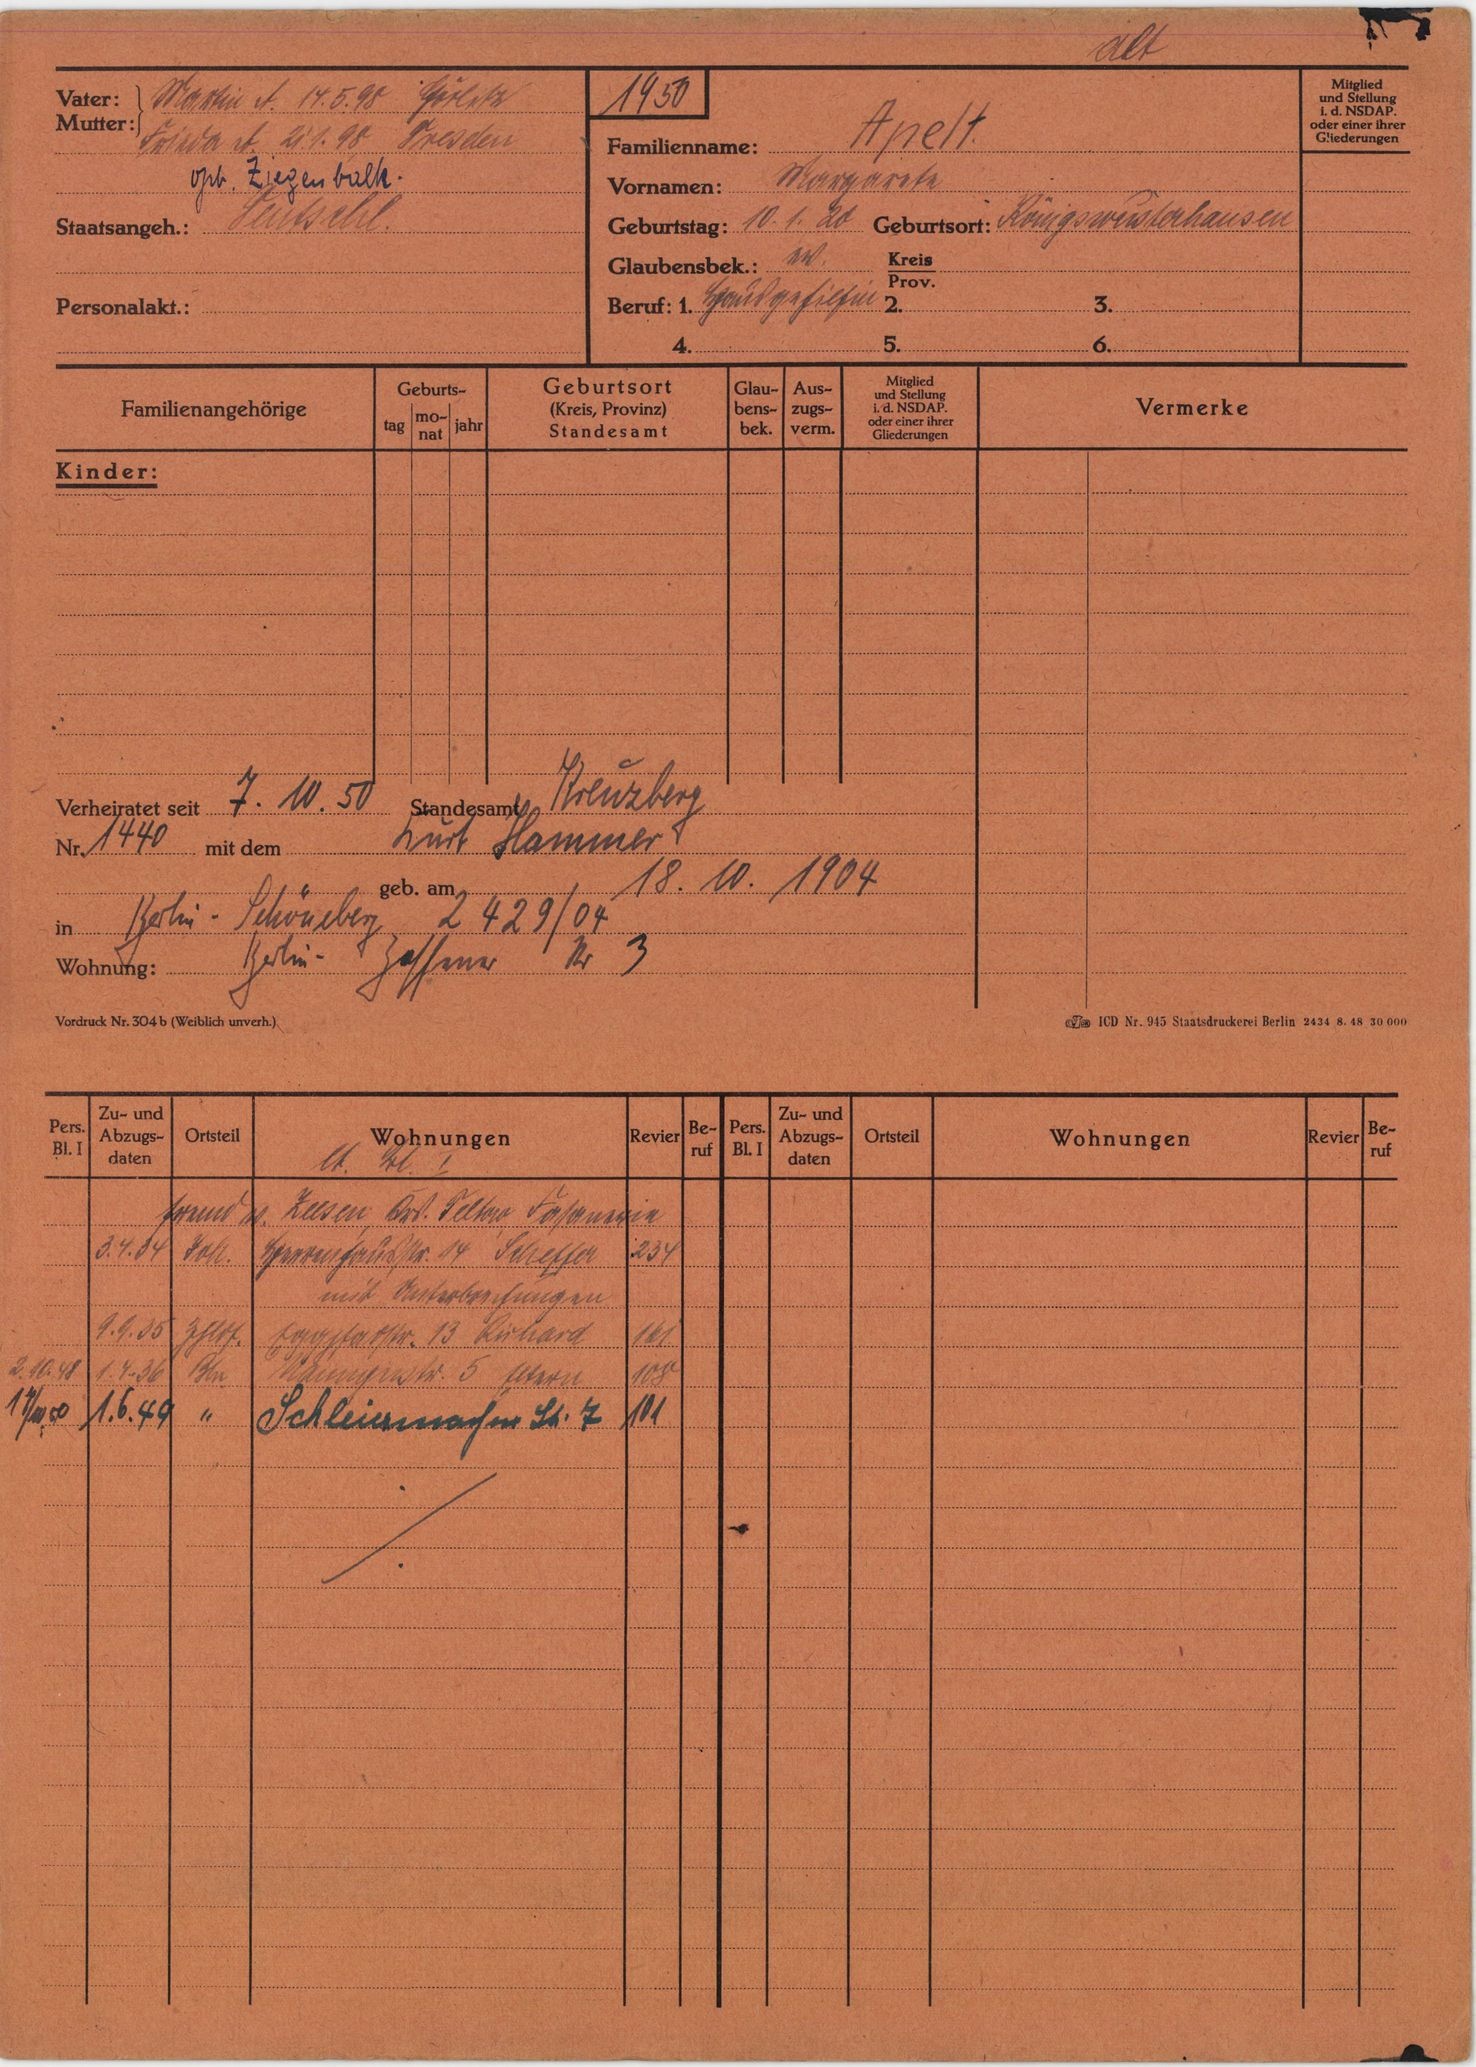
Apelt